Question: What do the imaging results show?
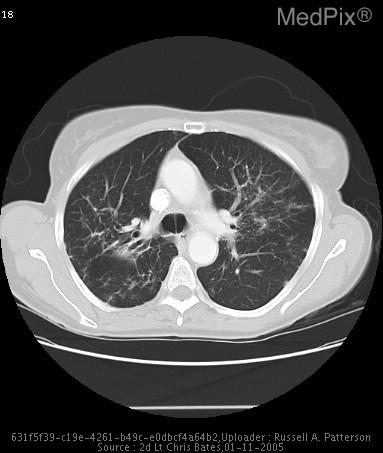
Answer: The imaging shows 1. The parenchyma of the lung demonstrates bilateral upper lobe predominant fibrotic changes with interlobular septal thickening. 2.  Numerous 1 cm nodular densities with in the periphery.
3.  As well as dominant fibrotic masses at the end of the bronchovascular bundle on the right side seen best on image #16 measuring 3.6 cm x 1.7 cm and on the left upper lobe seen best on image #10 measuring 2.4 cm X 1.8 cm with associated traction bronchiectasis, as well as some sparse areas of effected regions within the superior segments of the lower lobes bilaterally as well as the right middle lobe, which appears to have not changed significantly in comparison with the prior CT scan performed on 27 Feb 2002.
4.  No evidence of pleural effusion or pneumothorax.
5.  Mediastinum demonstrates no evidence of lymphadenopathy pathologic by size criteria.
6.  No evidence of axillary lymphadenopathy pathologic by size criteria. Sarcoidosis.